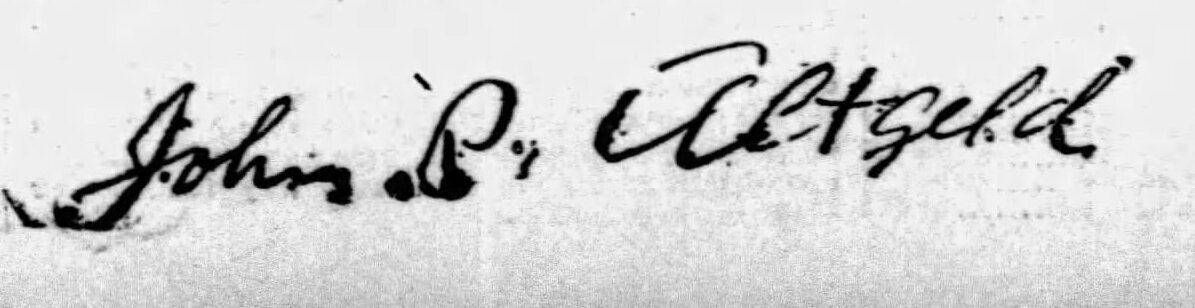
Signature of: john peter altgeld